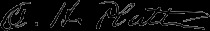
Signature of: orville h platt